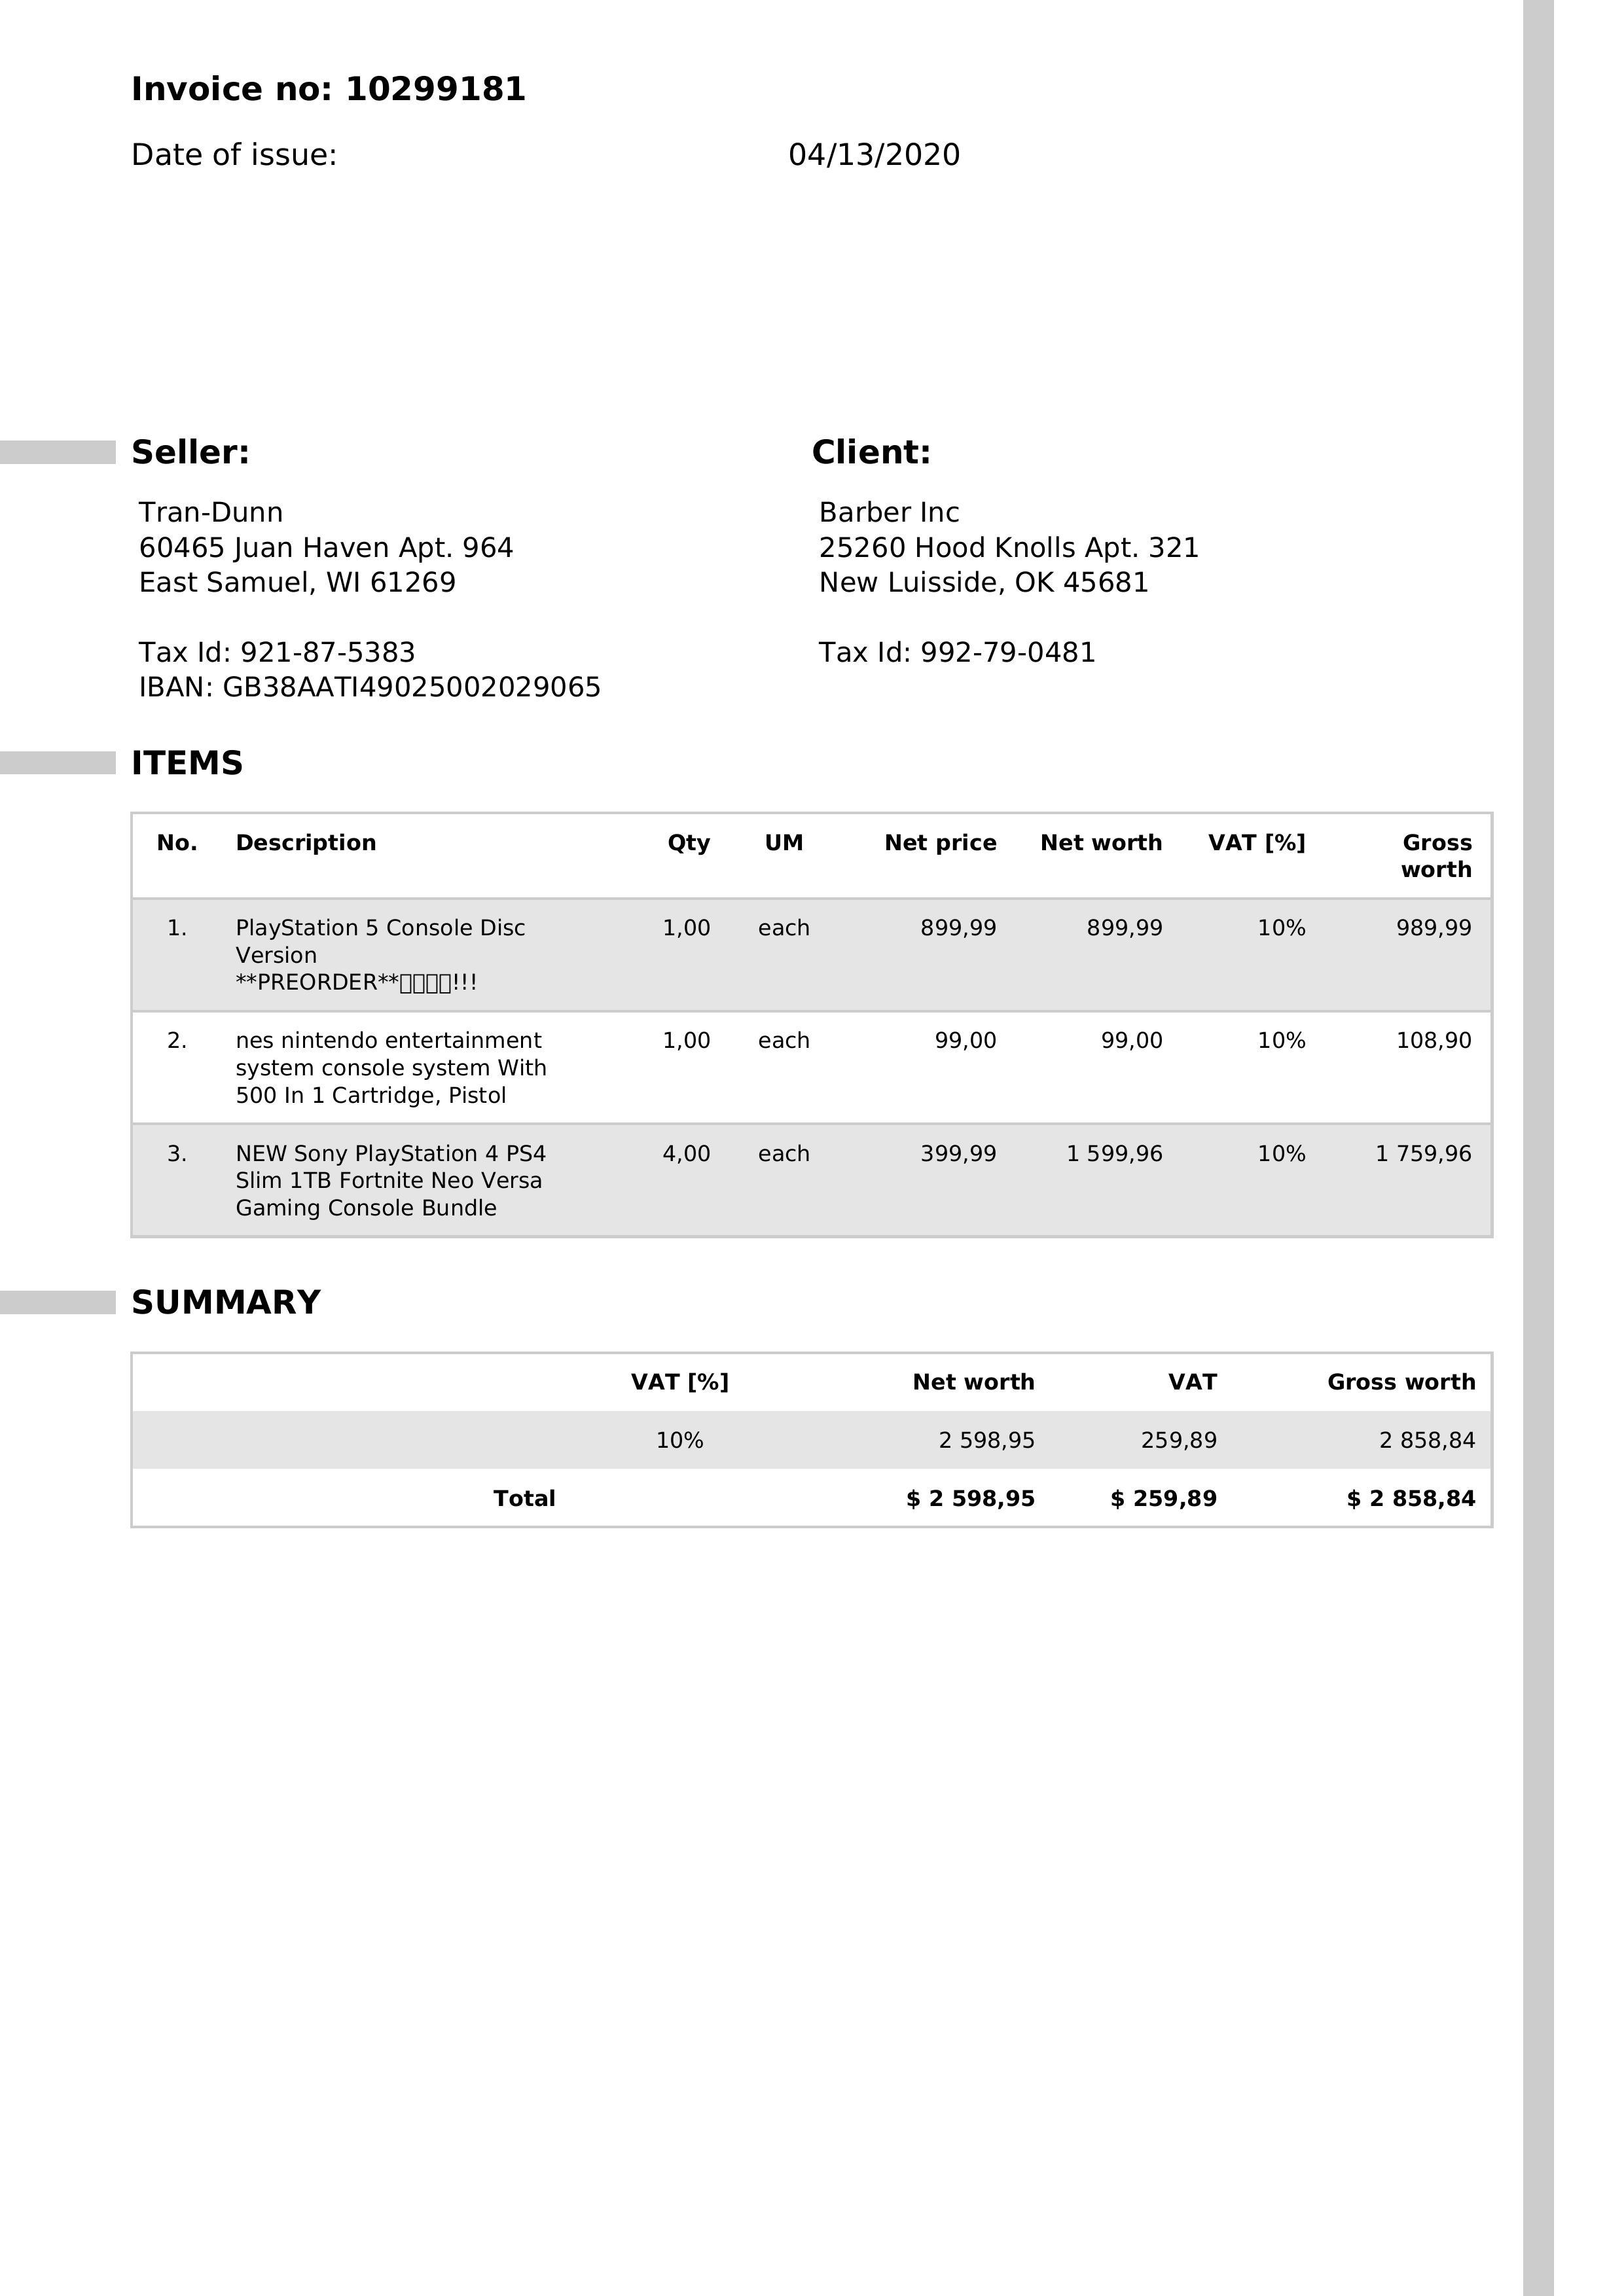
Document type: Invoice